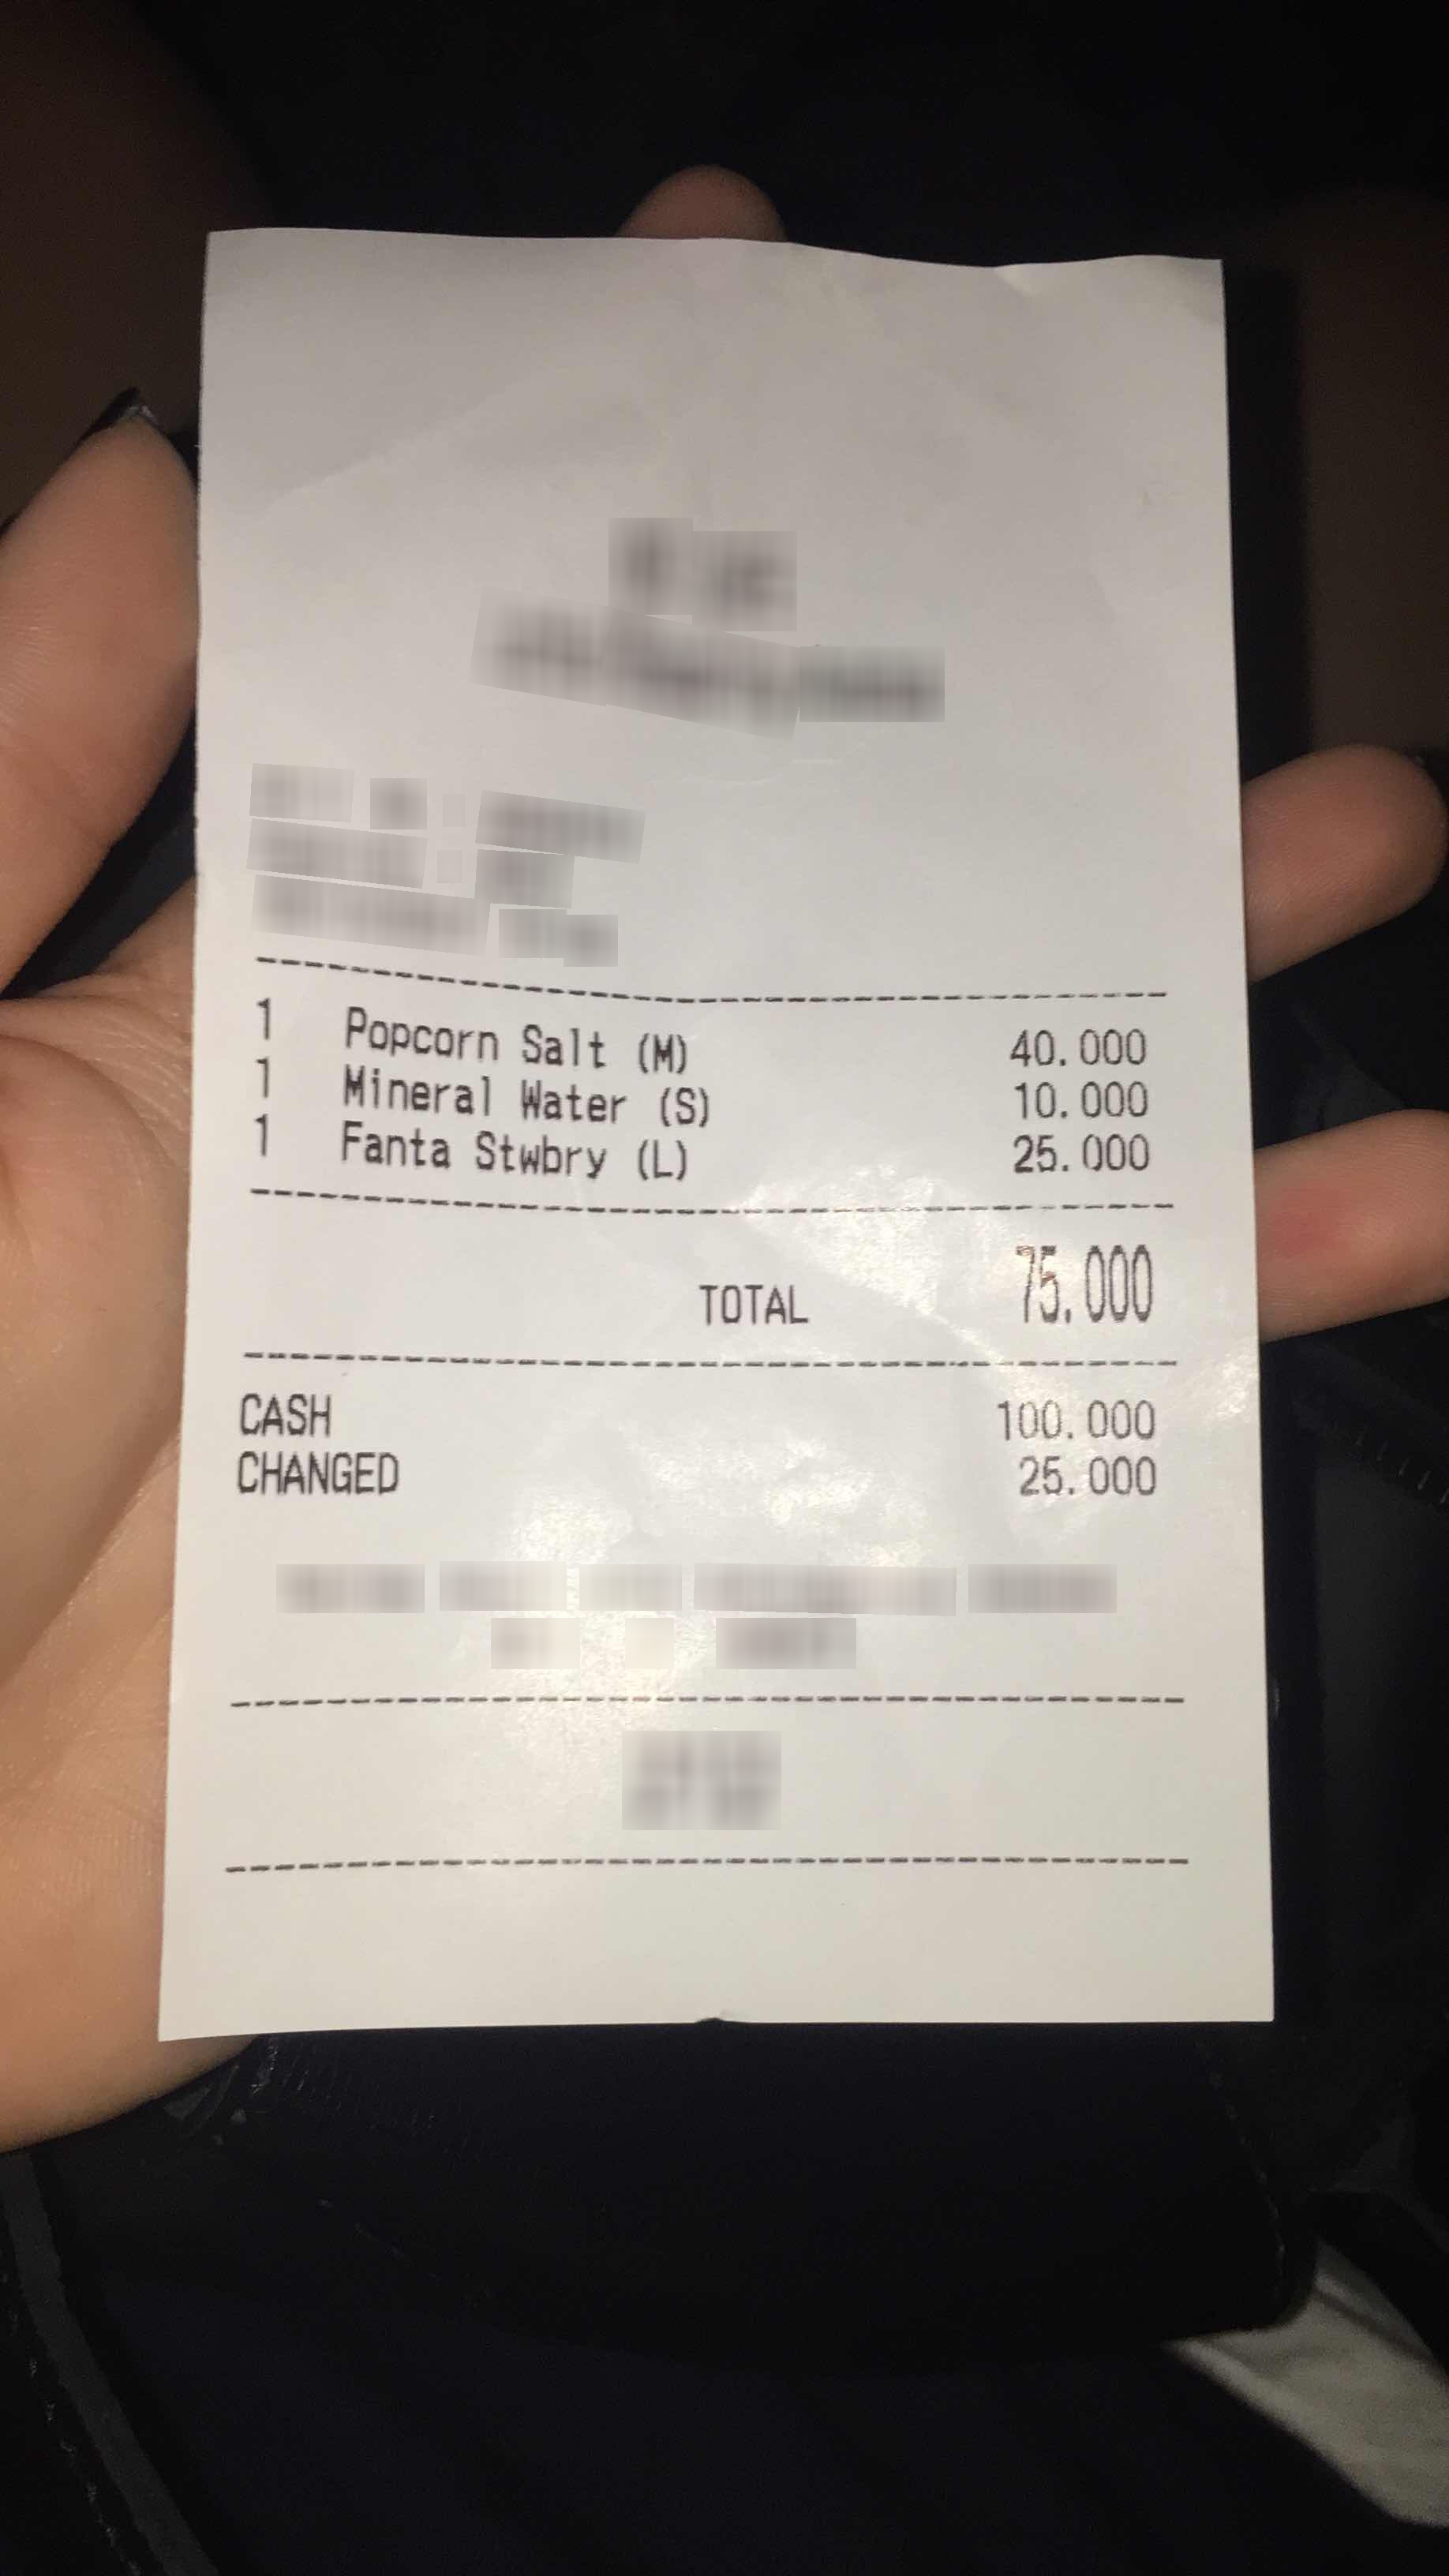
Number of items: 3
Total: 75.000
OCR text regions:
text: 1
text: Popcorn
text: Salt
text: (M)
text: 40.000
text: 1
text: Mineral
text: Water
text: (S)
text: 10.000
text: 1
text: Fanta
text: Stwbry
text: (L)
text: 25.000
text: TOTAL
text: 75.000
text: CASH
text: 100.000
text: CHANGED
text: 25.000